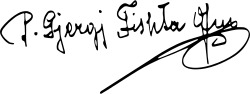
Signature of: gjergj fishta